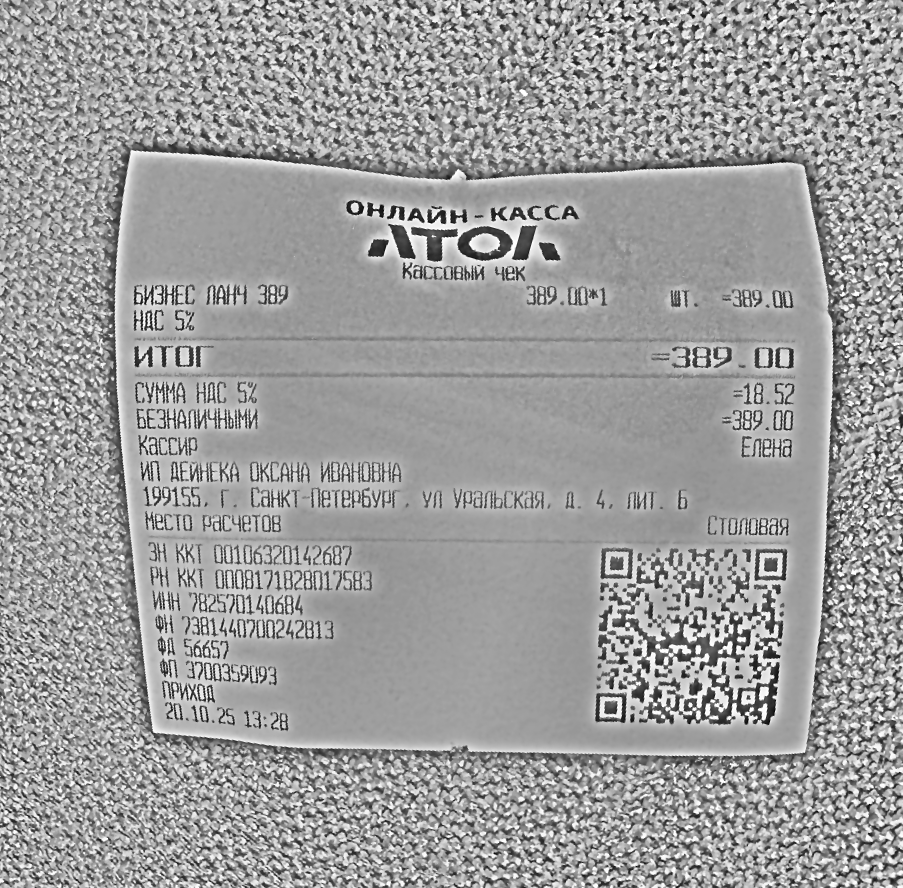
Продавец: ИП ДЕЙНЕКА ОКСАНА ИВАНОВНА
ИНН: 782570140684
Дата: 20.10.25 13:28
Товары: Бизнес ланч 389
Количество: 1
Цена: 389.00
Сумма: 389.00
Итого: 389.00